Question: Talk about the condition:
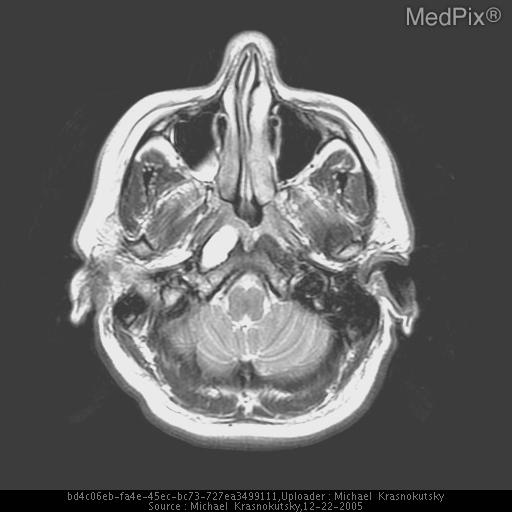
Answer: The disease is discussed as: There are a few diagnoses that must be considered when presented with a mass lesion at the base of the skull in the clival/petrous  region.  The classic differential diagnosis of the more common entities in this location includes:
» chordoma
» chondrosarcoma
» metastatic disease (predominantly due to direct spread from nasopharynx)
» multiple myeloma (plasmacytoma when solitary lesion)
» cholesteatoma

» Chordoma - is more likely to be midline centered in clivus (low T1, high T2, enhancing)
» Chondrosarcoma - is more likely to be off midline centered in the petro-occipital fissure that harbors chondroid cells along its cartilagenous surface. (low T1, high T2, may have hypointense foci representing chondroid matrix, enhancing)
» Metastatic tumor - destructive lesion, either direct extension from a nasopharynx or known remote primary tumor. (MRI variable depending on a primary, enhancing)
» Plasmacytoma - clival or peri-clival, over 50% of patient have additional lesions and carry diagnosis of multiple myeloma (low T1 and T2, enhancing)
» Cholesteatoma - usually smooth petrous apex lesion without enhancement.